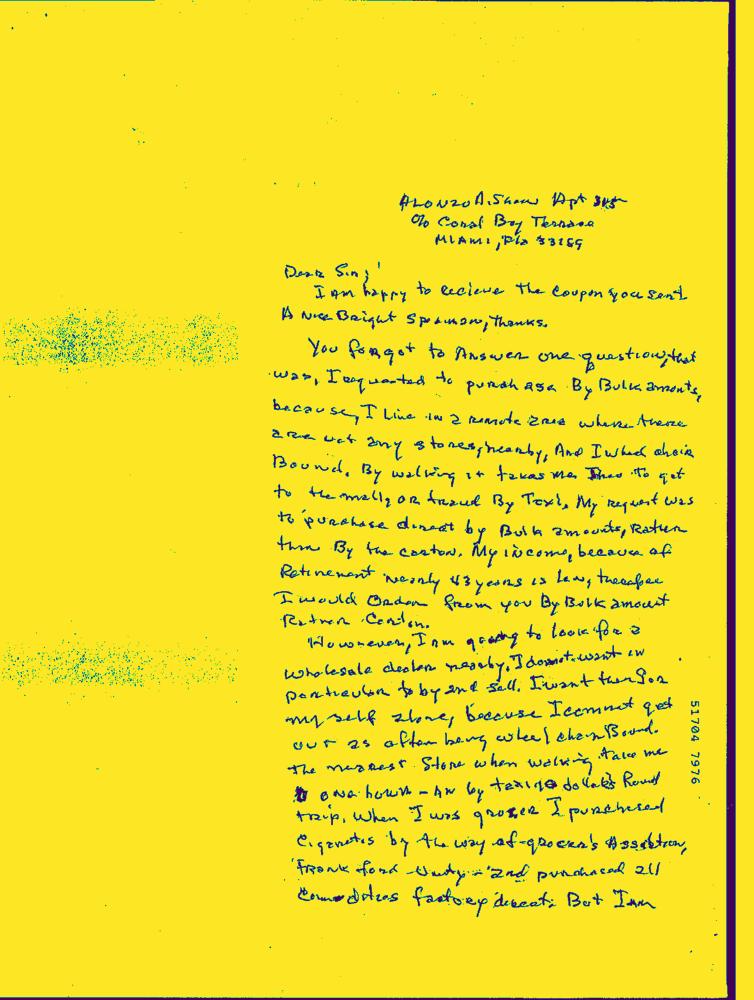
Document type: Hand-Written